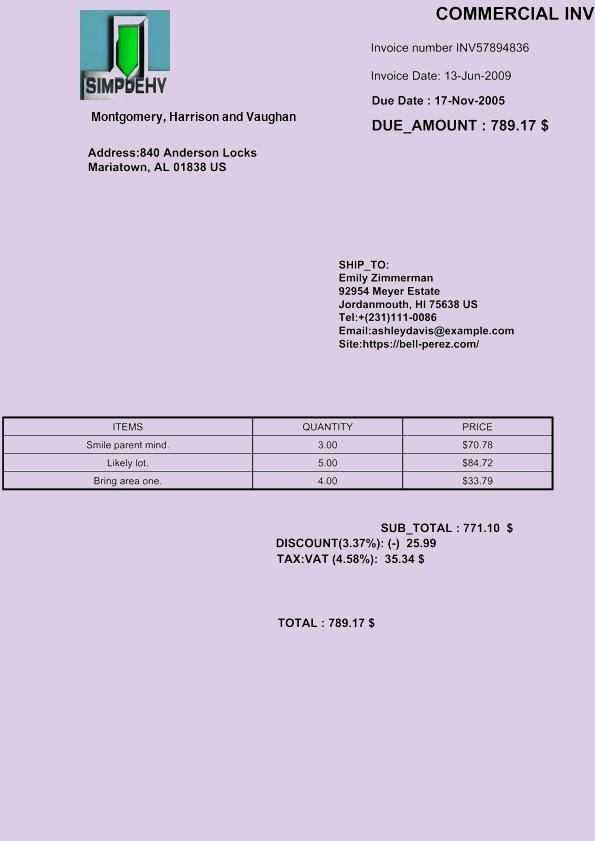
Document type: Invoice